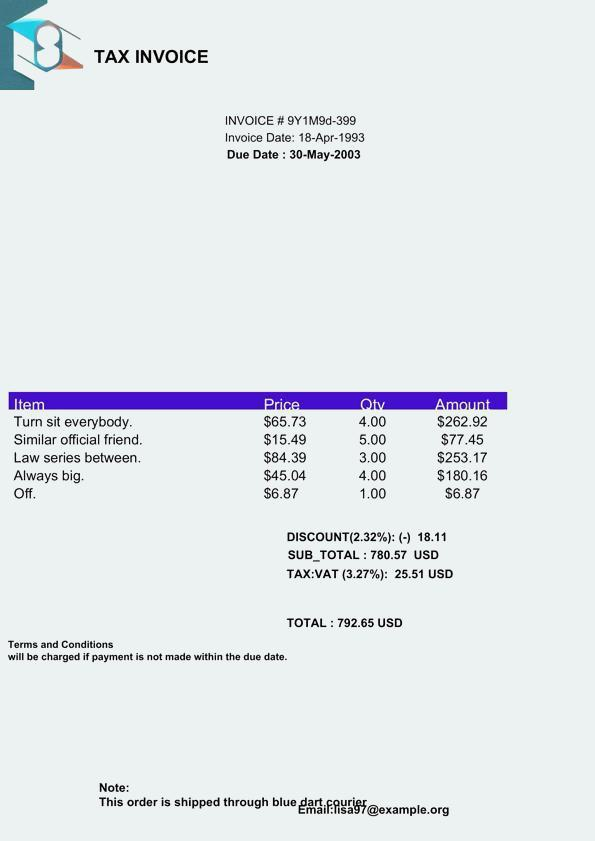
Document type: Invoice